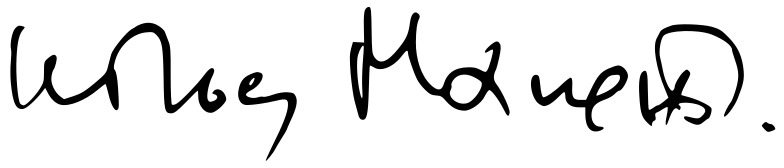
Signature of: kitsos a makris